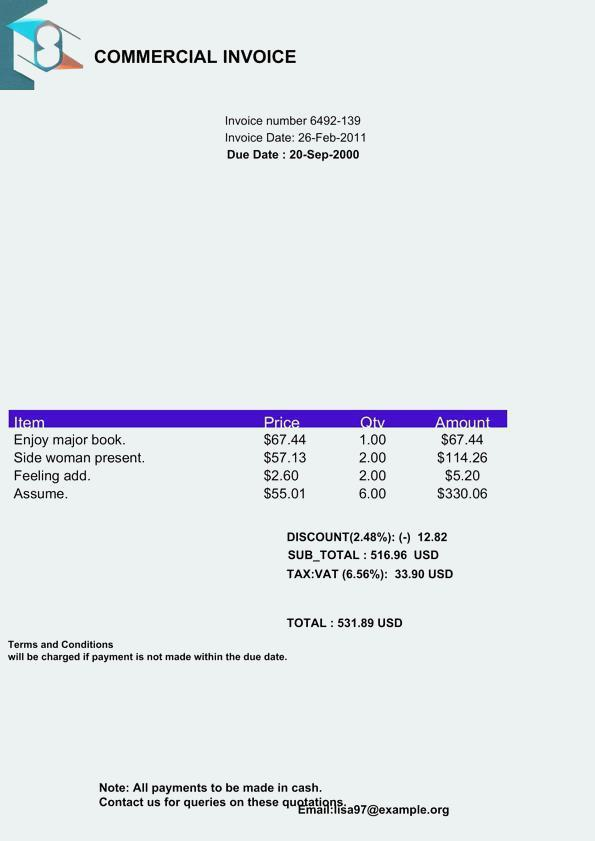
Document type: Invoice